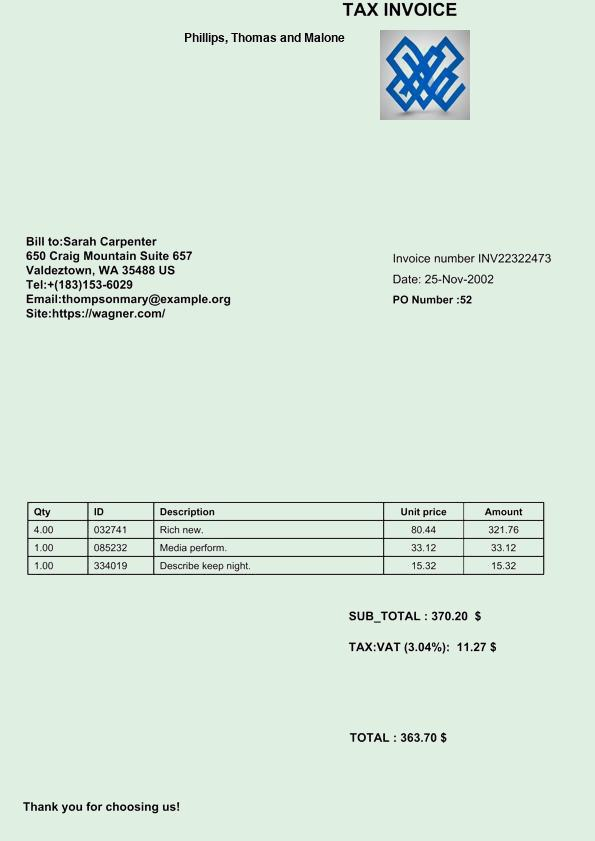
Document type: Invoice